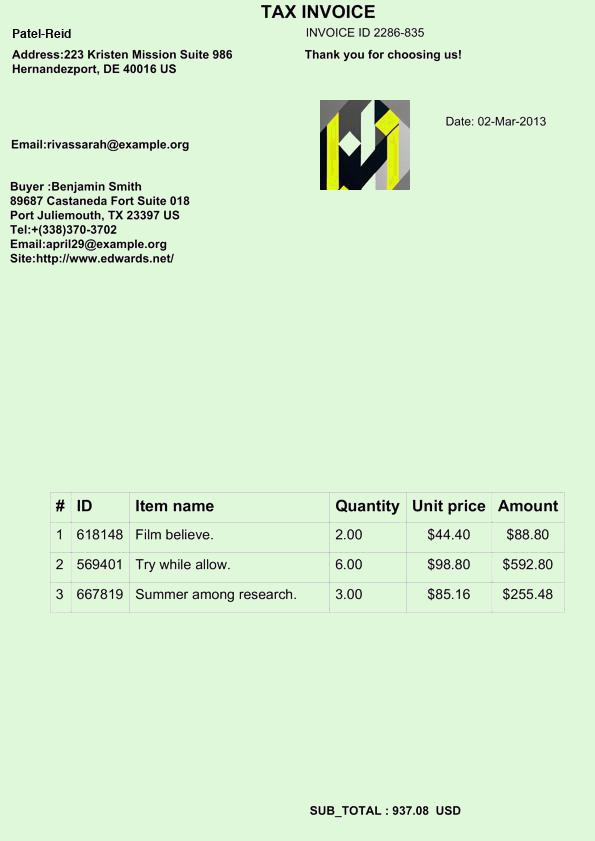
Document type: Invoice